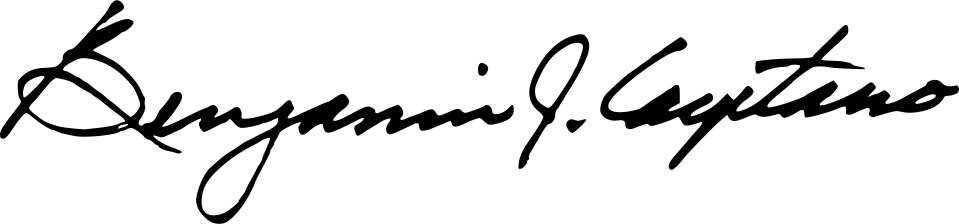
Signature of: ben cayetano